Question: What is the potential diagnosis?
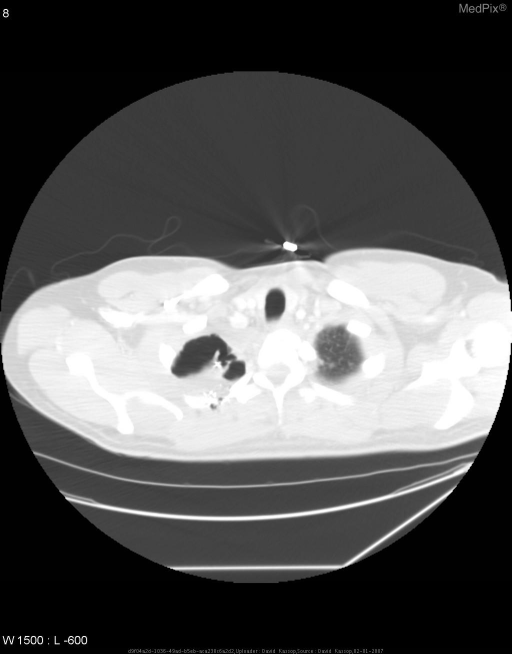
Answer: The possible diagnosis includes Bronchopleural fistula
Hydropneumothorax with subcutaneous emphysema.